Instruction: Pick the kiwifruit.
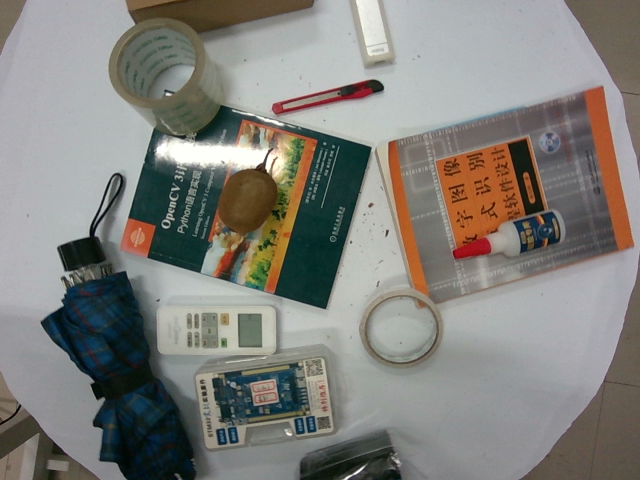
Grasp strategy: vertical